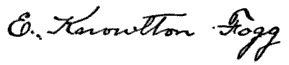
Signature of: e knowlton fogg